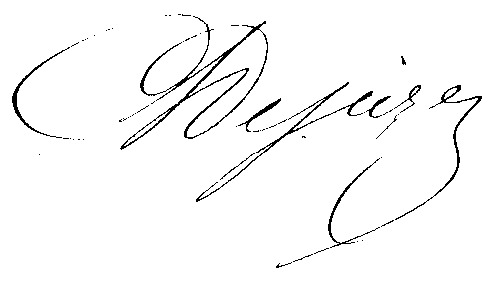
Signature of: eugène déjazet